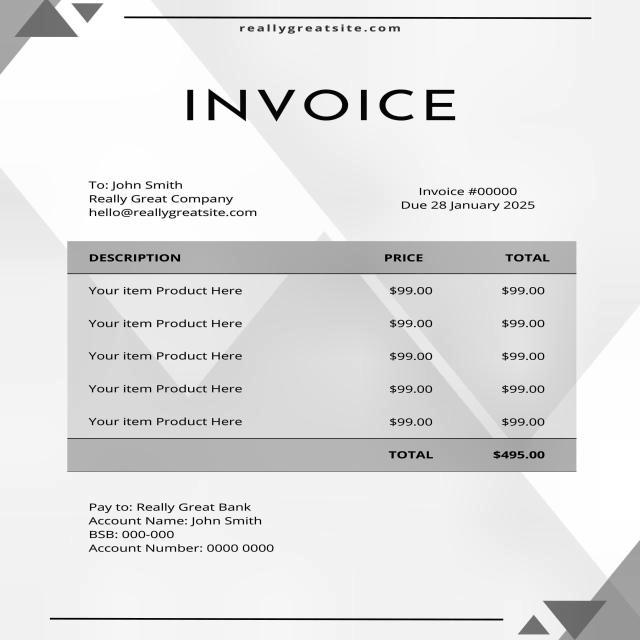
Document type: Invoice